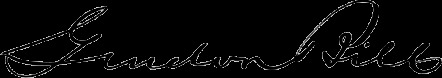
Signature of: gurdon bill